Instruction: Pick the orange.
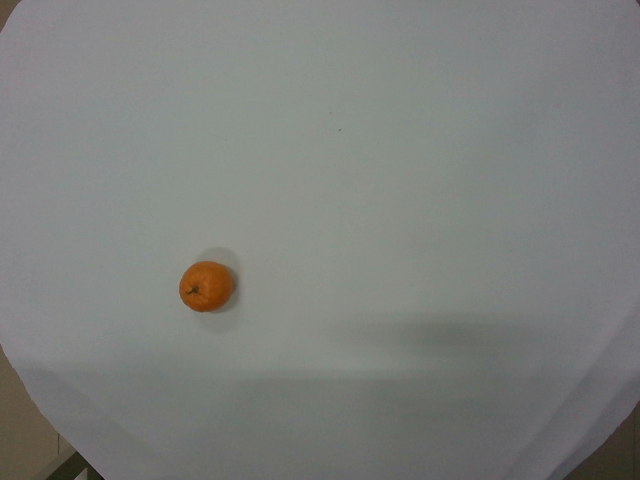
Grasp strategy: vertical